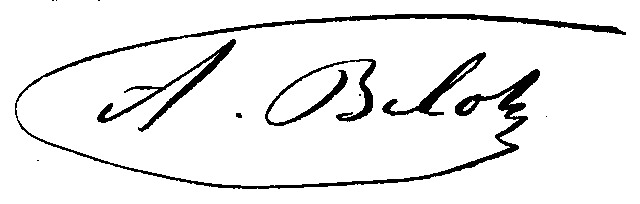
Signature of: adolphe belot